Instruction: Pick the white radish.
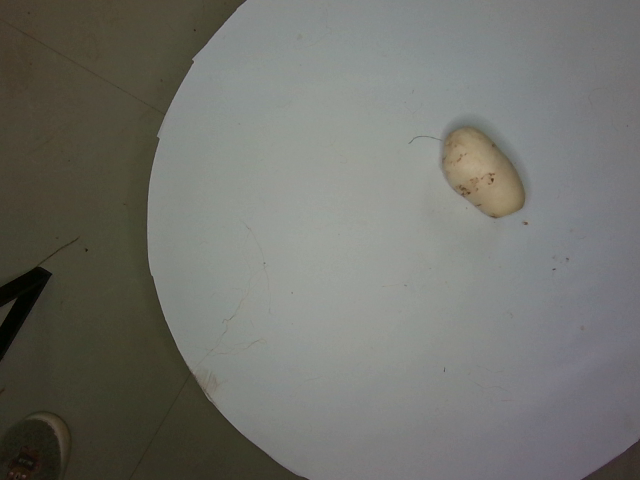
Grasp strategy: vertical